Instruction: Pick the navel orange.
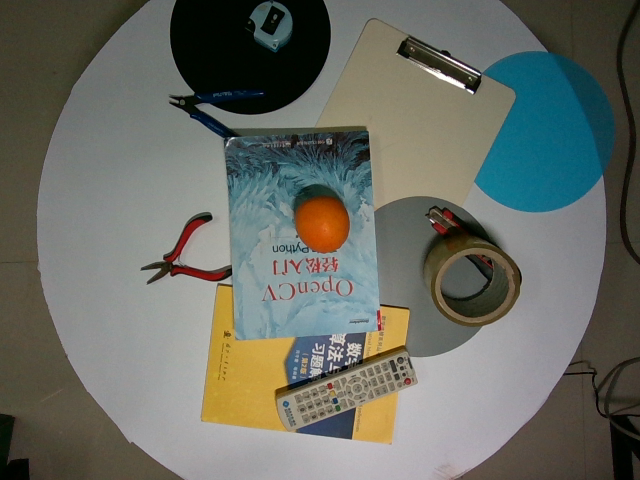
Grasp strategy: vertical